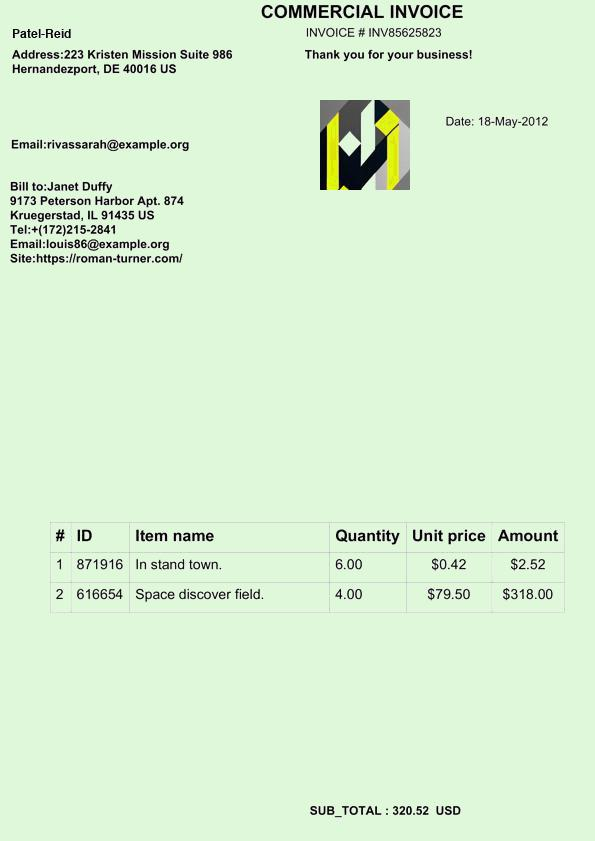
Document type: Invoice